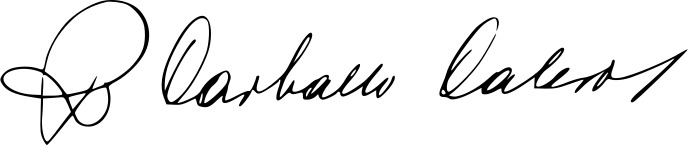
Signature of: ricardo carballo calero